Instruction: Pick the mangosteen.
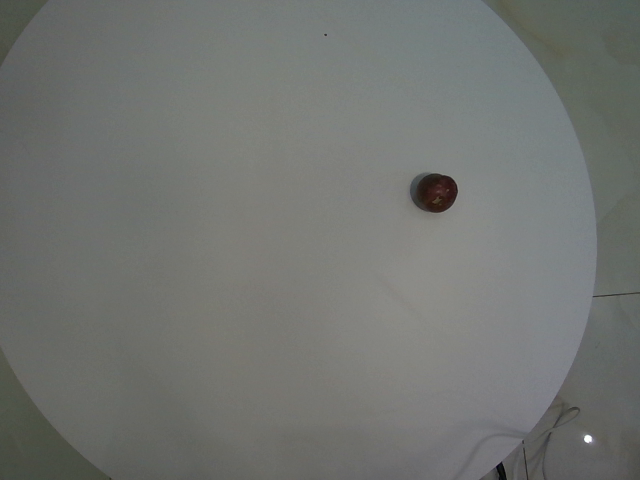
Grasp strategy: vertical